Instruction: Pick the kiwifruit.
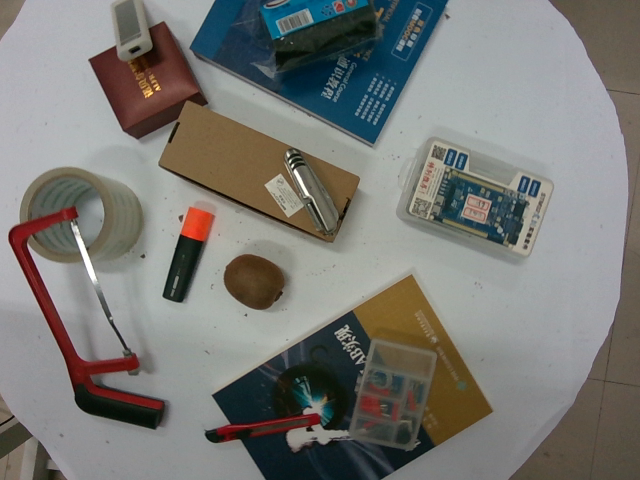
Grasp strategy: vertical